Question: What is the main concern?
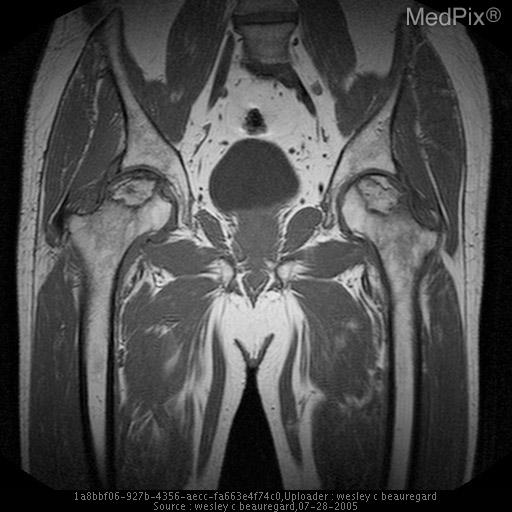
Answer: The findings suggest X-ray: Serpntine sclerotic densities in the both femoral heads

Nuclear Scan: Focal areas of photopenia in the femoral heads with surrounding mild-to-moderate increased uptake in the subcapital areas and acetabuli.

MRI: Serpentine areas of hypointensity seen in the bilateral femoral heads on T2 images.  Increased T2 signal seen in the remaining marrow and femoral necks.. Avascular necrosis.  T1 MR image.  Again, the areas of osteonecrosis are quite obvious.. The patient might have a history of Inability to bear weight on right hip with constant, severe, non-radiating pain of abrupt onset.  Patient fell yesterday..